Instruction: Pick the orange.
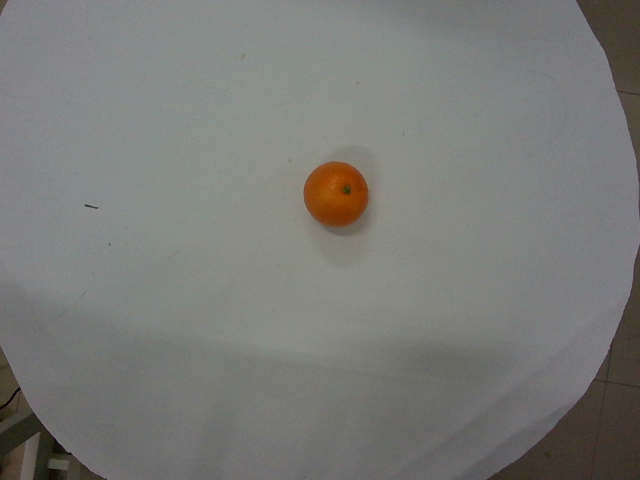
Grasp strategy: vertical